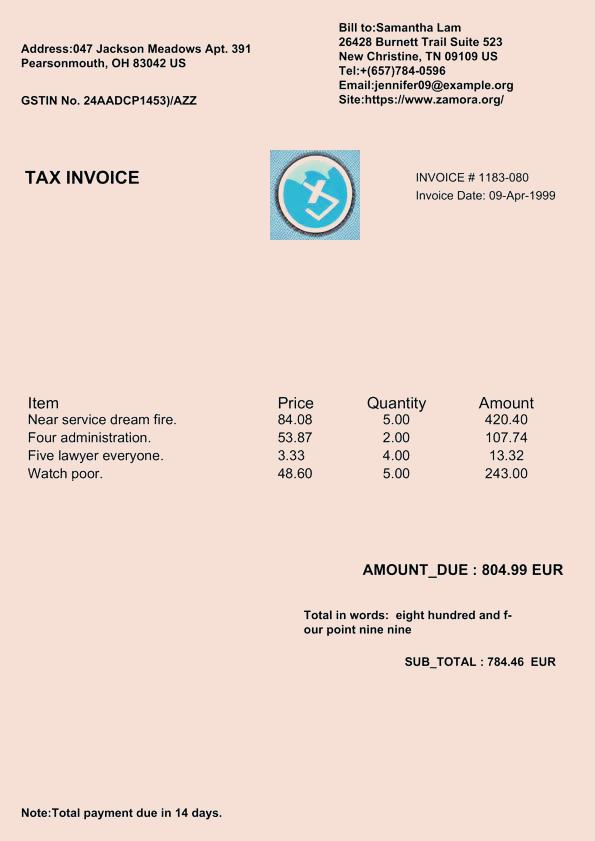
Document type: Invoice